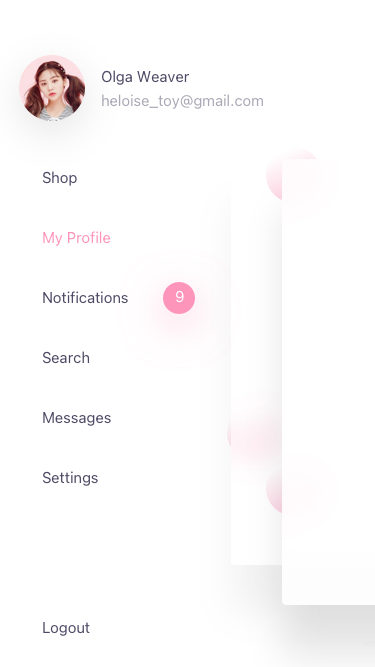
Text in this UI design:
Shop
My Profile
Notifications
Search
Messages
Settings
Logout
heloise_toy@gmail.com
Olga Weaver
9